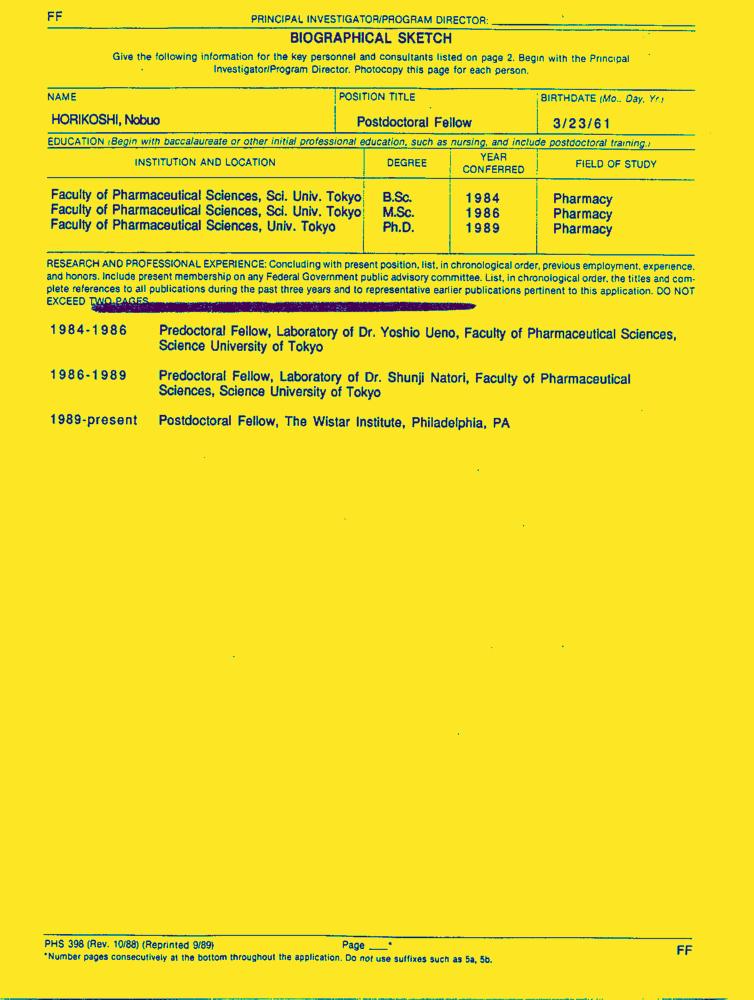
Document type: Resume-Doc